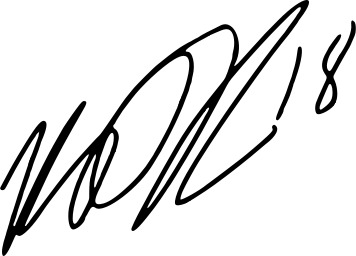
Signature of: keidean coleman